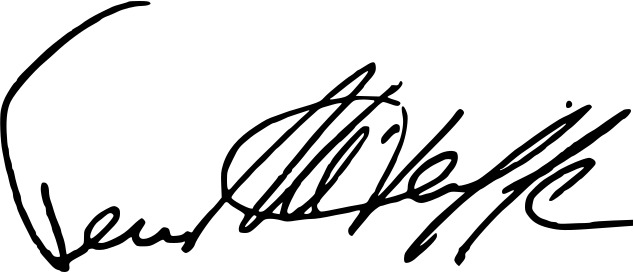
Signature of: terry mcauliffe